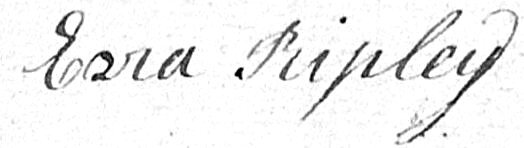
Signature of: ezra ripley